Retrieve the amount in words, amount in figures, name of the payee, date on the cheque, and the bank name from the image.
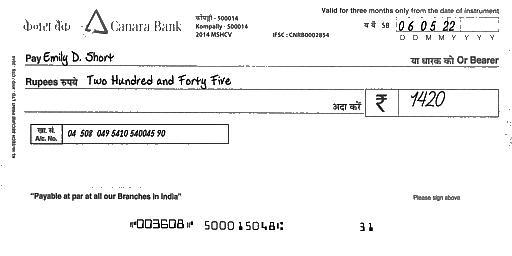
amt_in_words: Two Hundred and Forty Five
amt_in_figures: 1420
payee_name: Emily D. Short
bank_name: Canara Bank
cheque_date: 06/05/22